Question: What jurisdiction, city, or county is the document associated with?
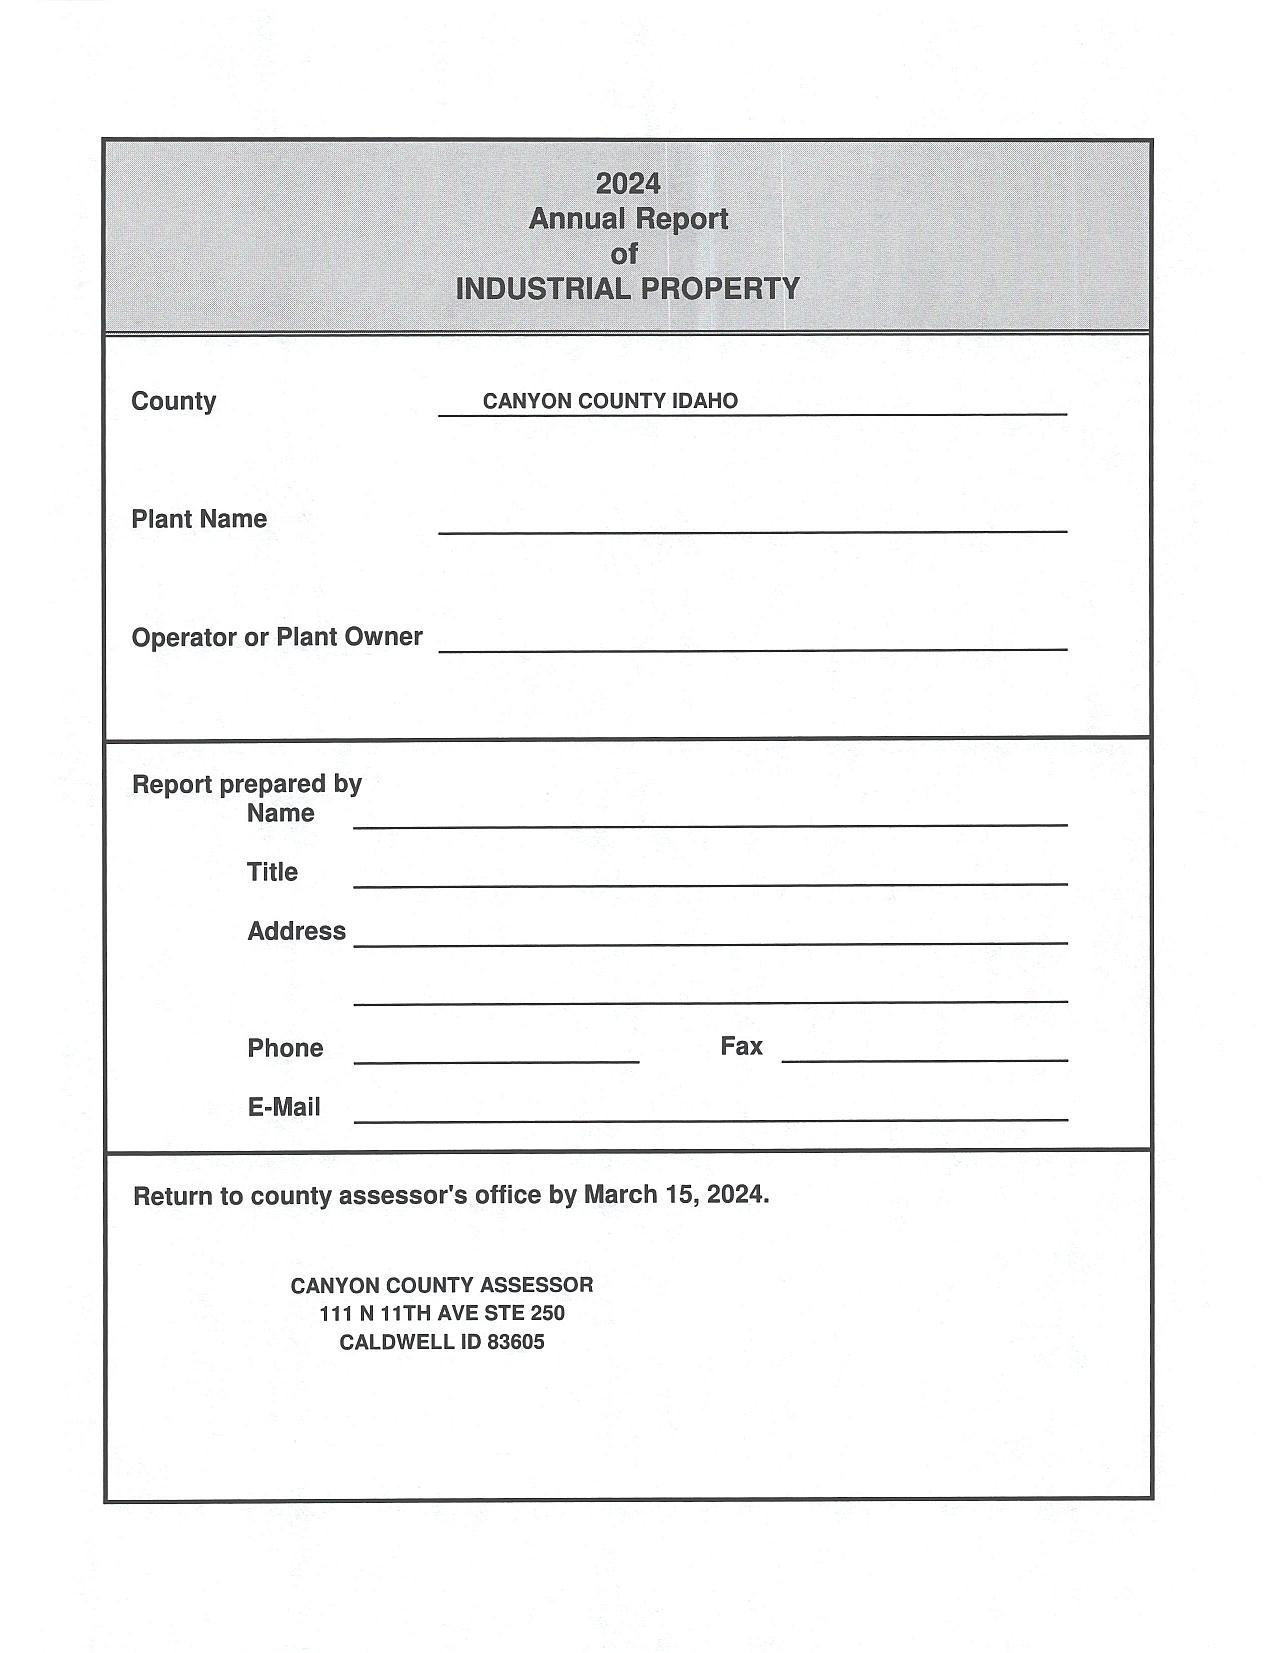
Answer: "CANYON COUNTY"